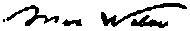
Signature of: max weber